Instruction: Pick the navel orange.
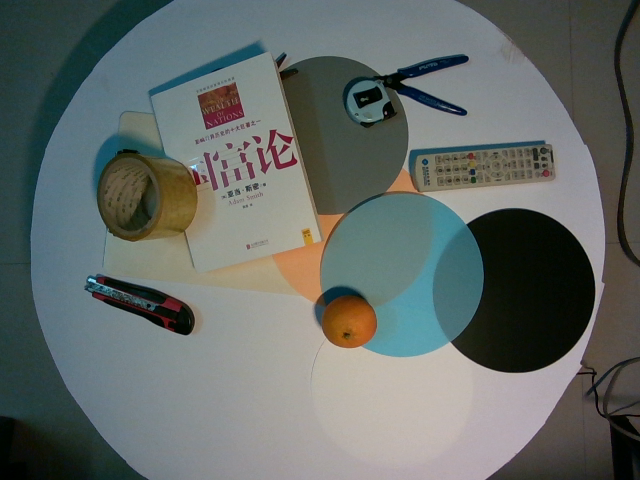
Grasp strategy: vertical